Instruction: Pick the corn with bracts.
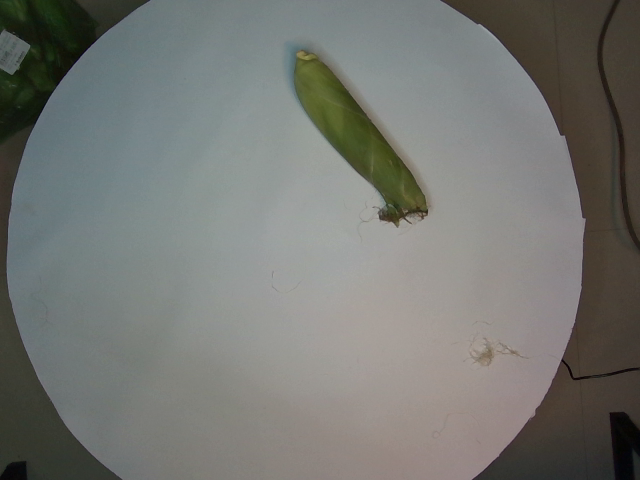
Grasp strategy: vertical